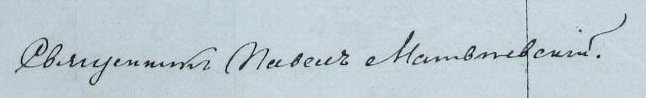
Signature of: q110207732